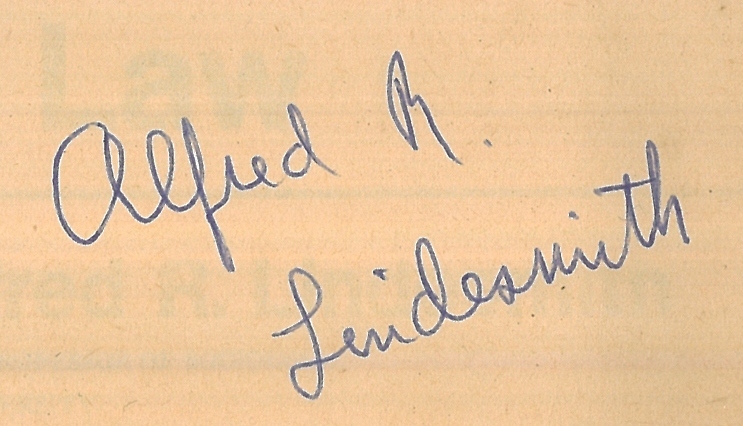
Signature of: alfred r lindesmith